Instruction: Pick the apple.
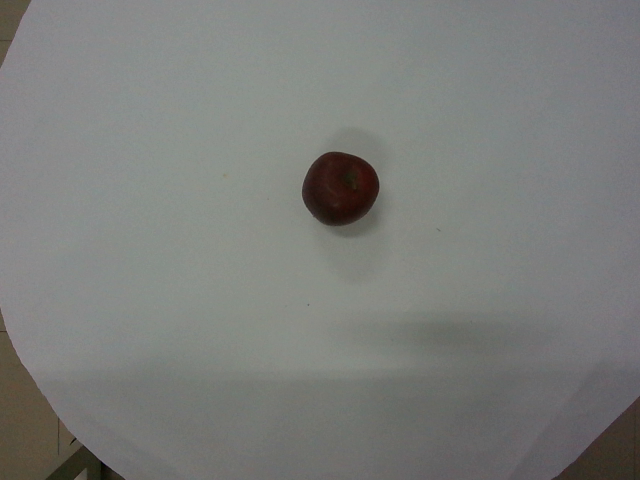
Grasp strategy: vertical